Question: What is the main concern?
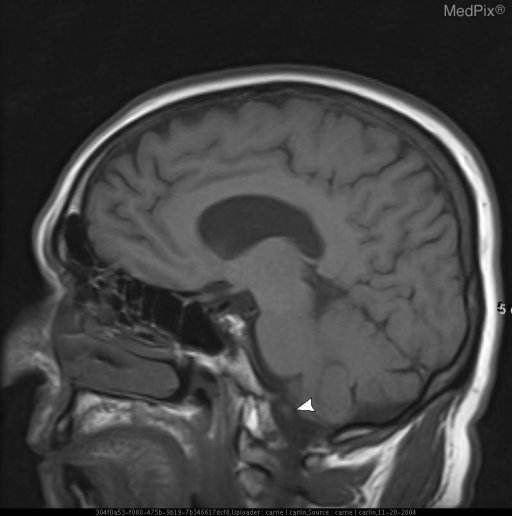
Answer: The findings suggest The left vertebral artery at the level of the foramen magnum is normal to increased in size with an absent flow void when compared to the right.  The left vertebral artery then narrows for a two centimeter segment prior to reaching the basilar artery.. Saggital T1-weighted image at the left trigeminal nerve demonstrates pseudoaneurysmal dilatation of left vertebral artery.. The patient might have a history of 65 year old white male presents with several year history of vertigo..